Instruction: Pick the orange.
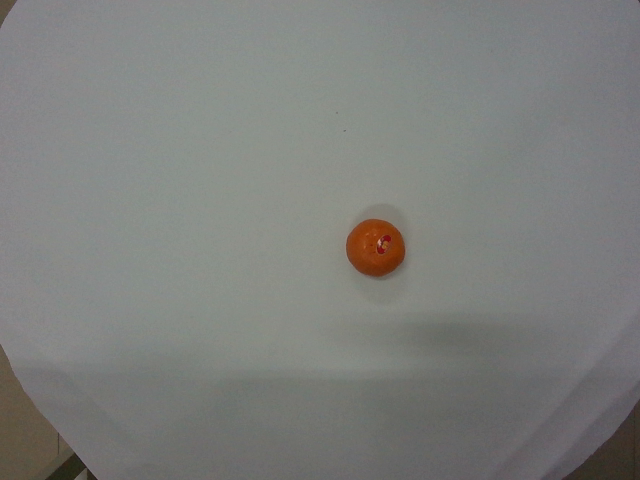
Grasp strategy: vertical